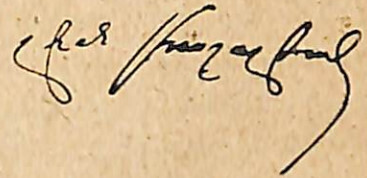
Signature of: levon pashalian